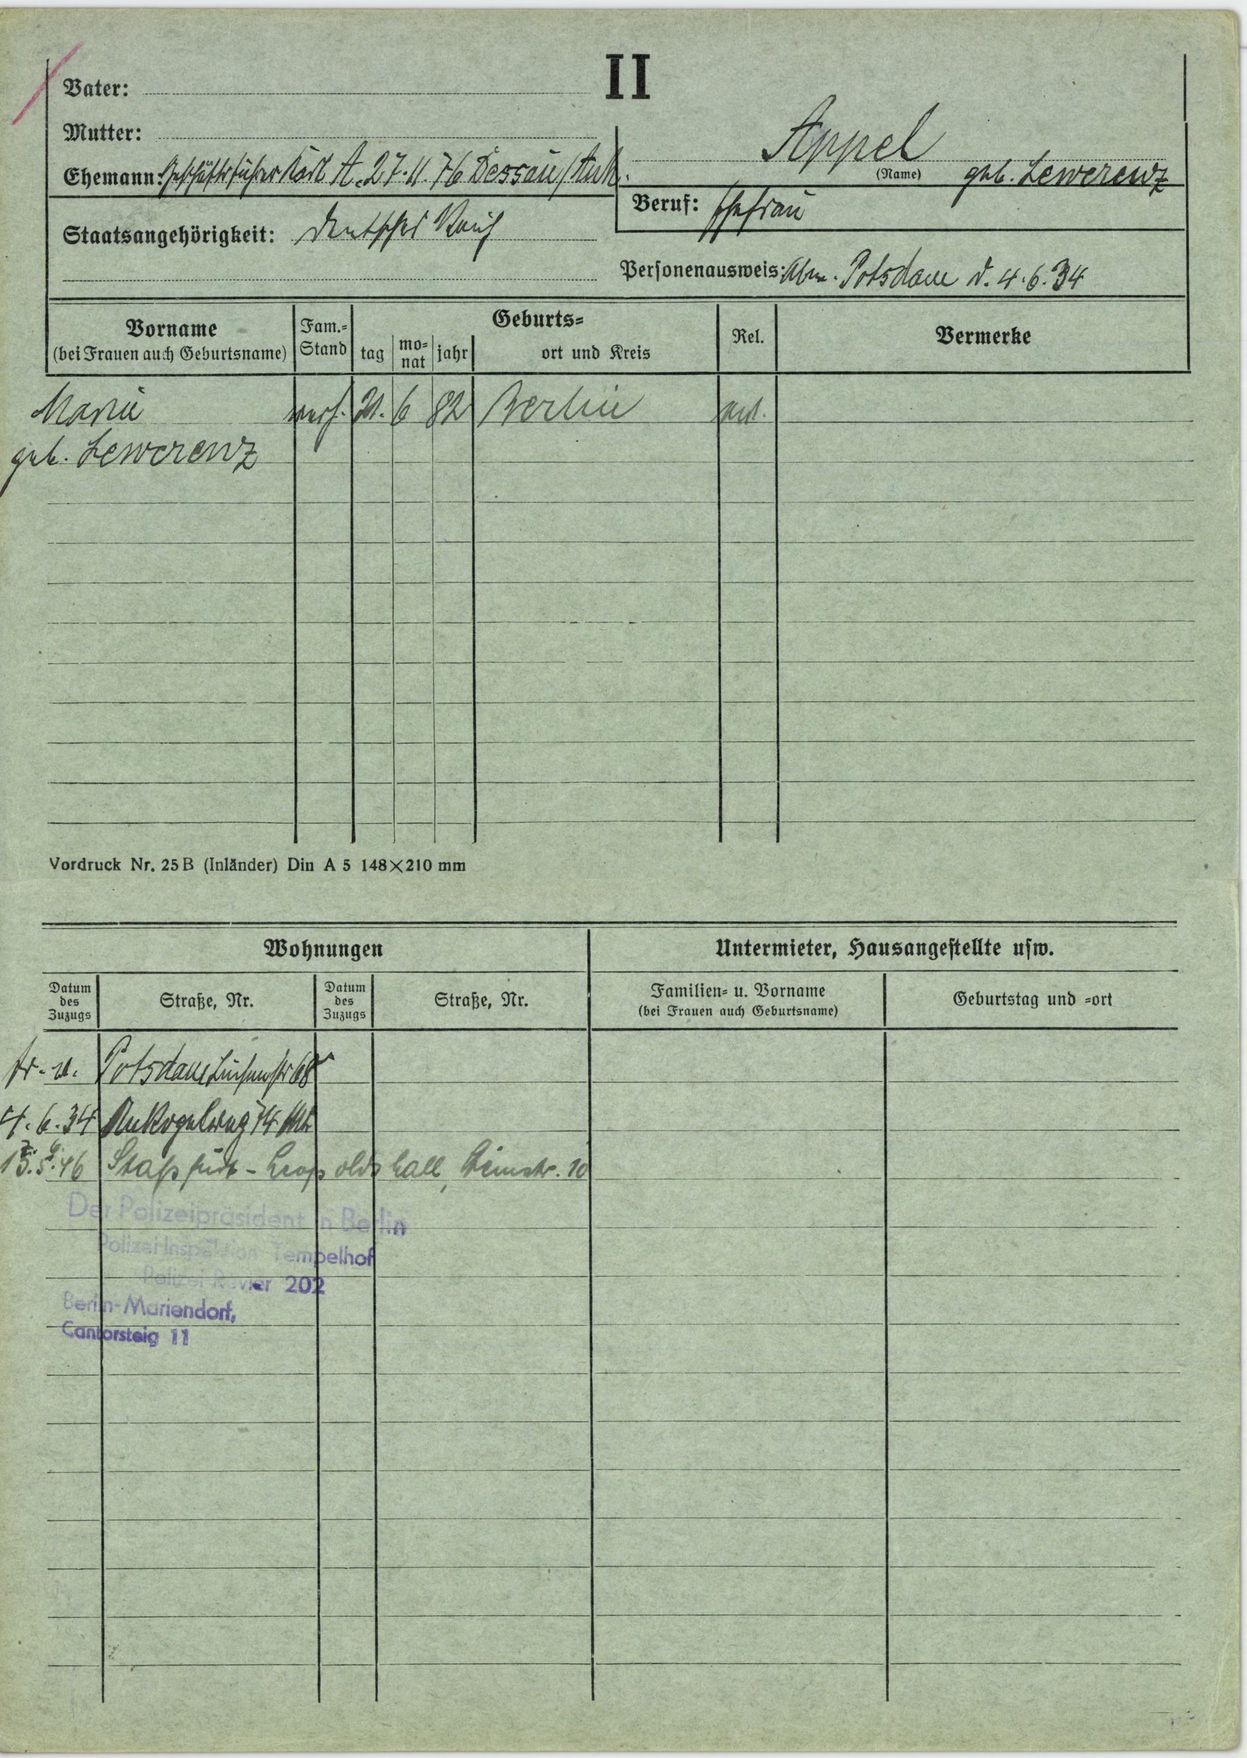
Appel geb. Lewerenz